Question: What is the main concern?
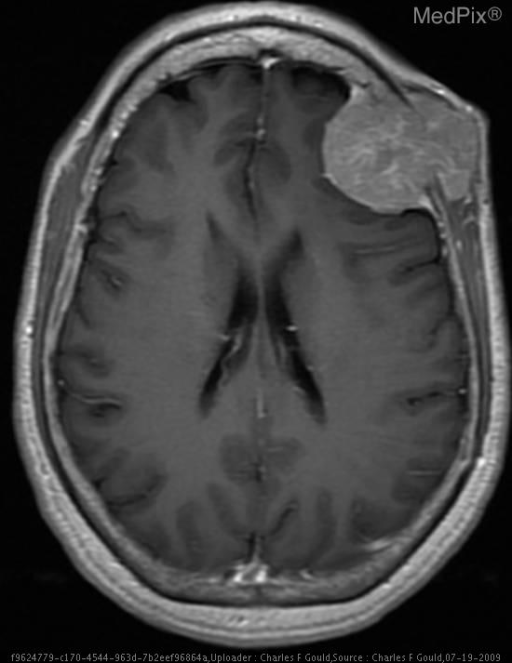
Answer: The findings suggest Plain radiograph (skull): Multiple “punched-out” lytic lesions are seen throughout the calvarium.
A large lytic lesion at the vertex disrupts both the inner and outer table.

T1 Sag: Large expansile mass lesion which is hypointense to bone marrow extending intracranially from the frontal clavarium.

T1 Cor:  Large expansile mass lesion which is hypointense to bone marrow extending intracranially from the frontal clavarium.

T1 Ax +C: Enhancing expansile mass lesion extending intracranially and superficially from the calvarium.

T1 Cor +C: Enhancing expansile mass lesion extending intracranially and superficially from the calvarium.

T2 Ax: Expansile mass which is isointense to bone marrow extending both intracranially and superficially from the calvarium.. Enhancing expansile mass lesion extending intracranially and superficially from the calvarium.. The patient might have a history of 61 y.o. woman with a "lump" on left side of head..